Question: What is the name of the tenant mentioned in the document?
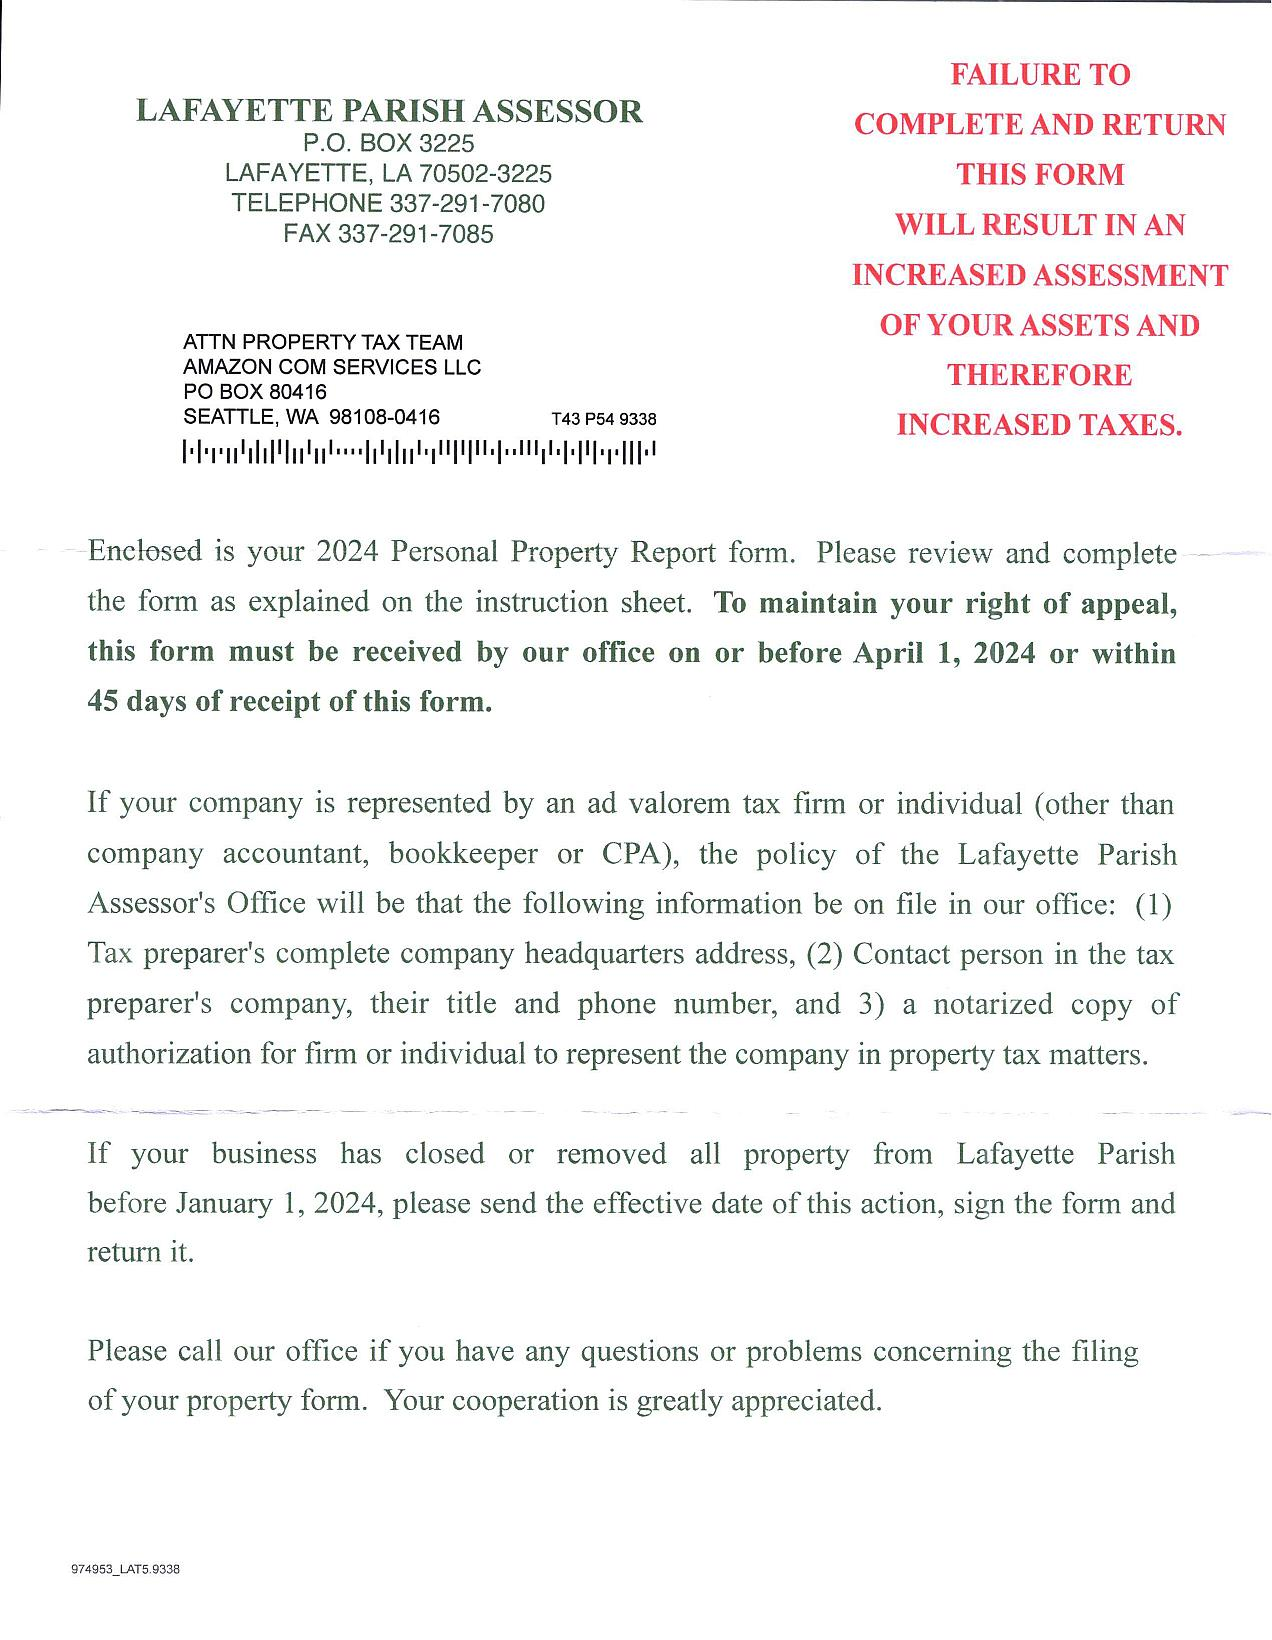
Answer: "AMAZON COM SERVICES LLC"